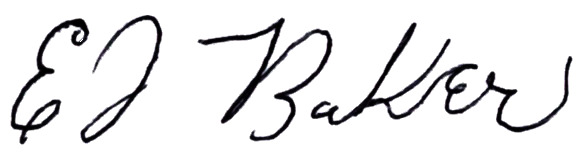
Signature of: edward j baker